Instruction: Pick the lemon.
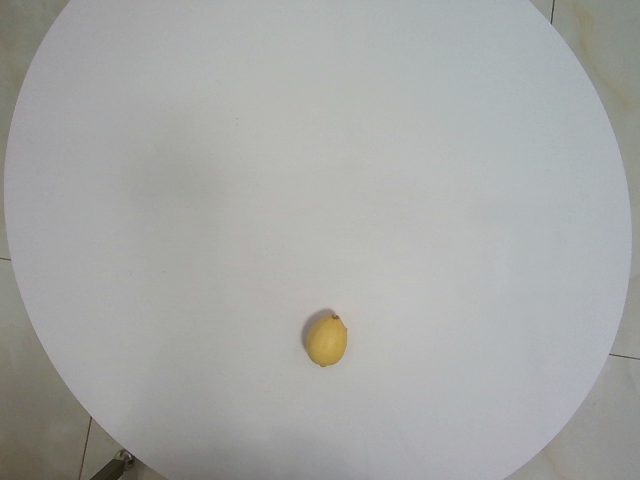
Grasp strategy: vertical